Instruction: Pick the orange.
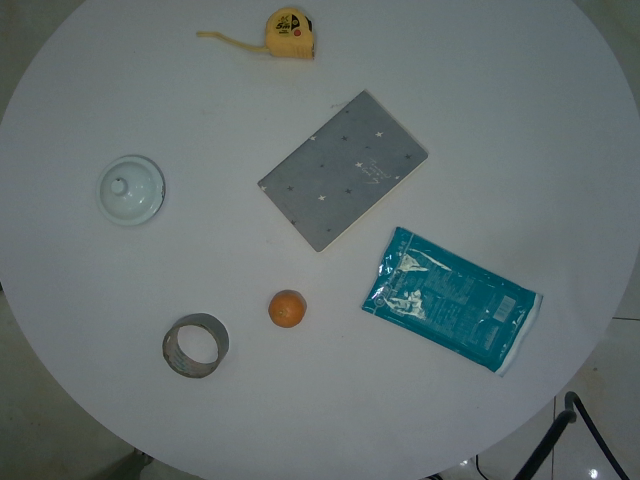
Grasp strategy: vertical